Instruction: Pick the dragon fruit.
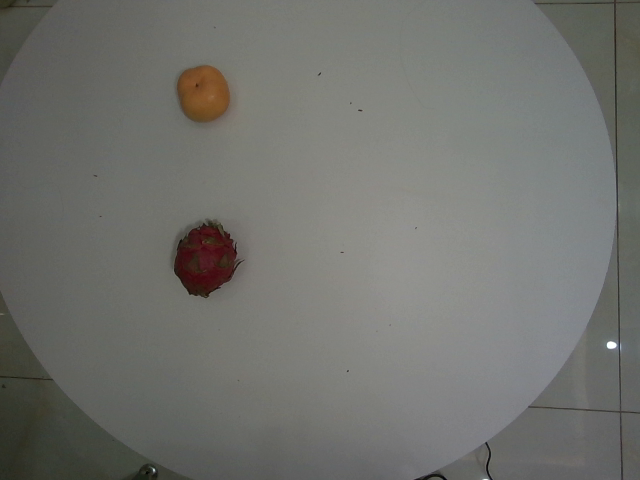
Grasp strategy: vertical